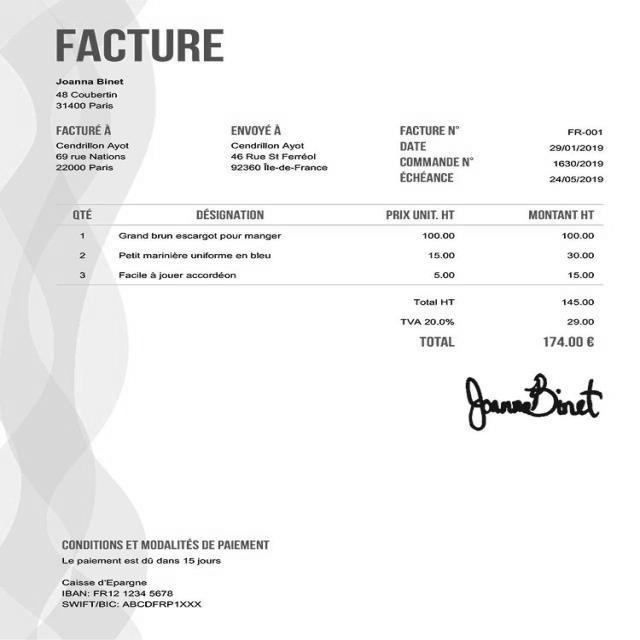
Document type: Invoice